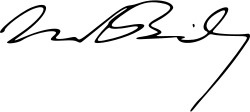
Signature of: mark bailey